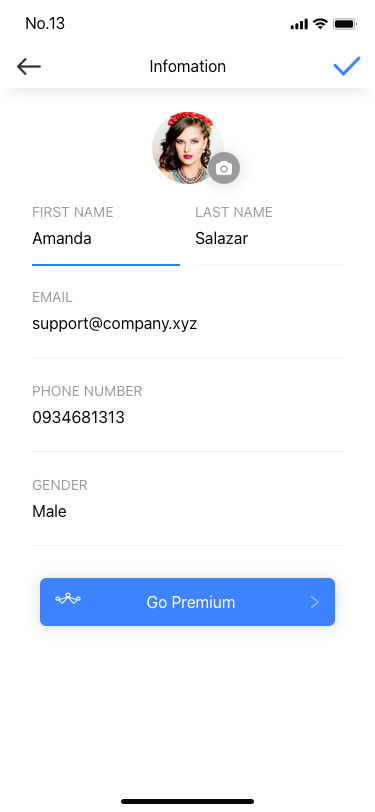
Text in this UI design:
Go Premium
Email
support@company.xyz
First Name
Amanda
Last Name
Salazar
Phone Number
0934681313
Gender
Male
Infomation